Question: What is the appraised value of the property as recorded in the document?
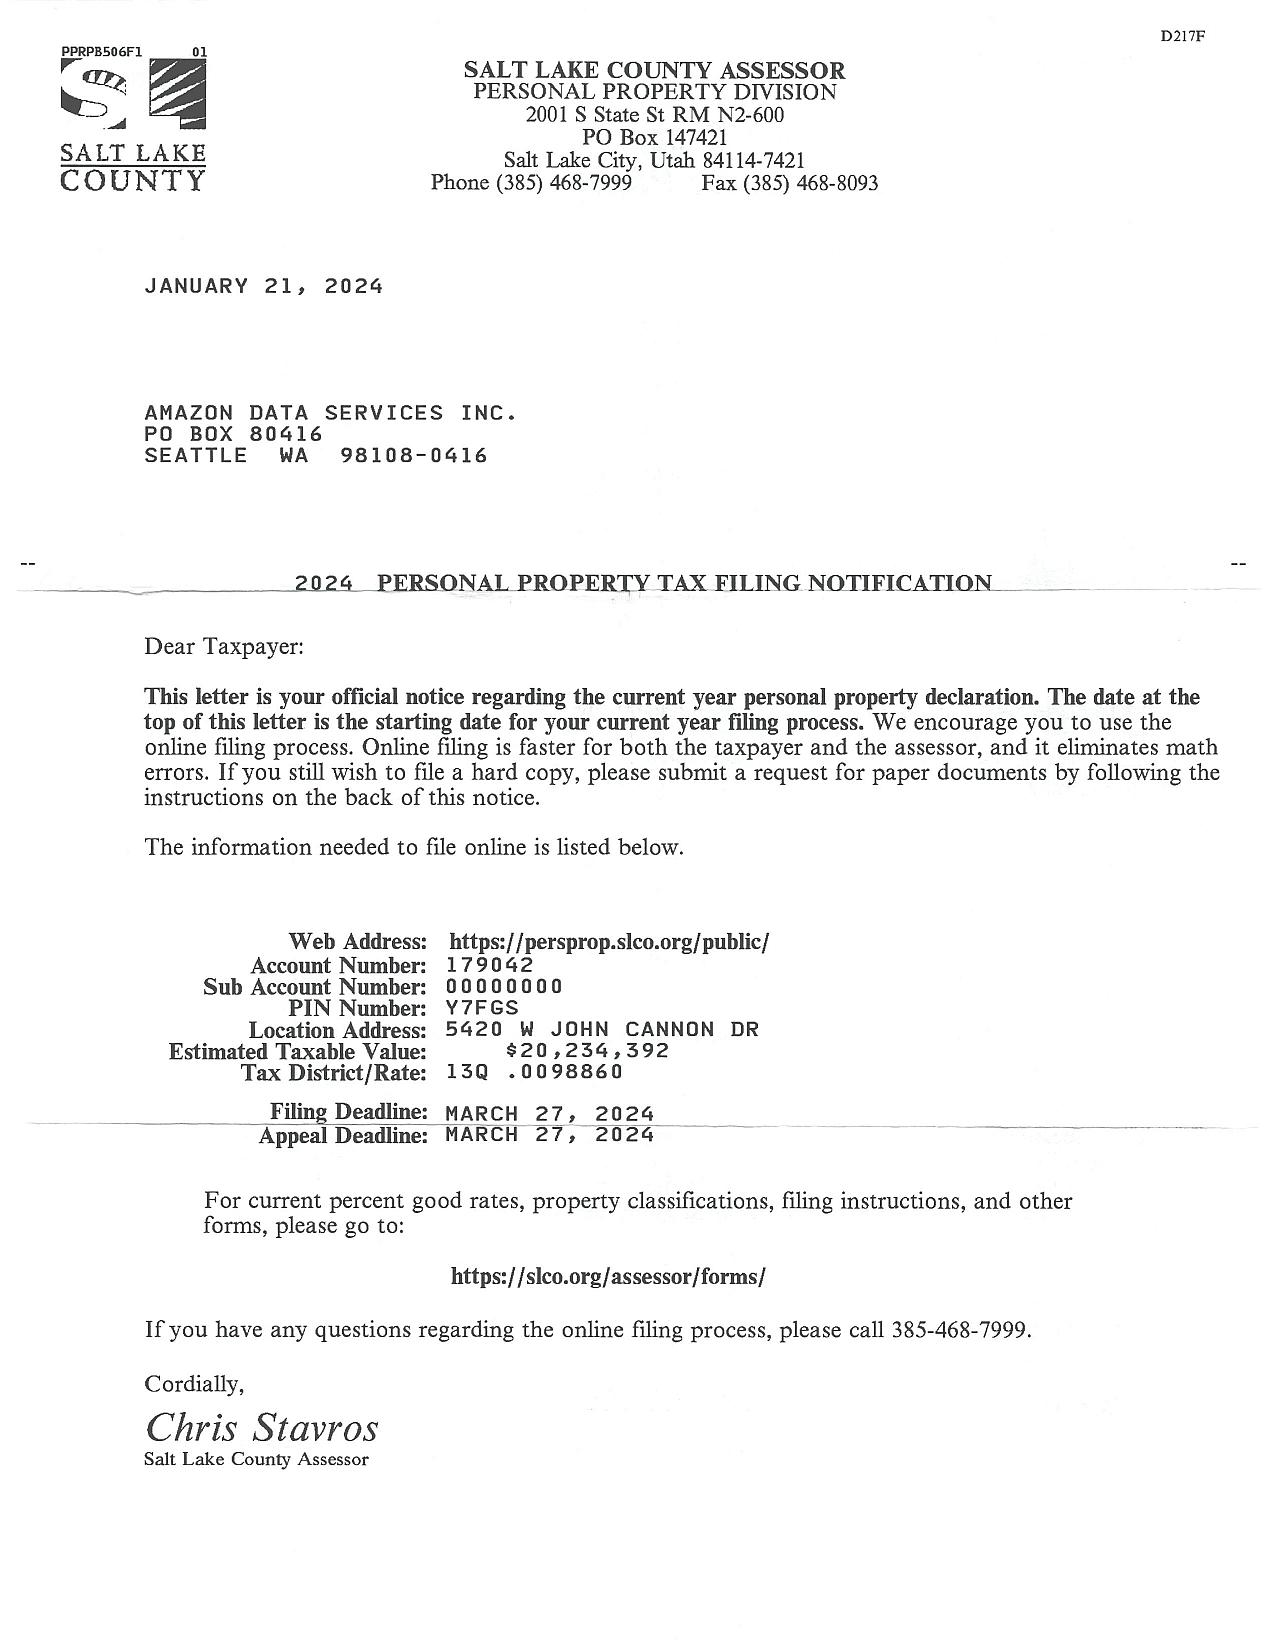
Answer: "$20,234,392 "